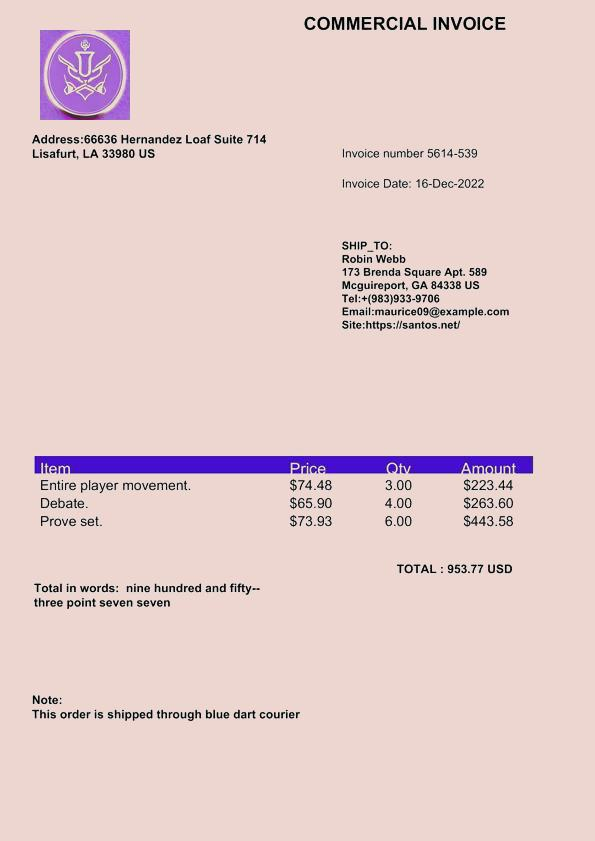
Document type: Invoice